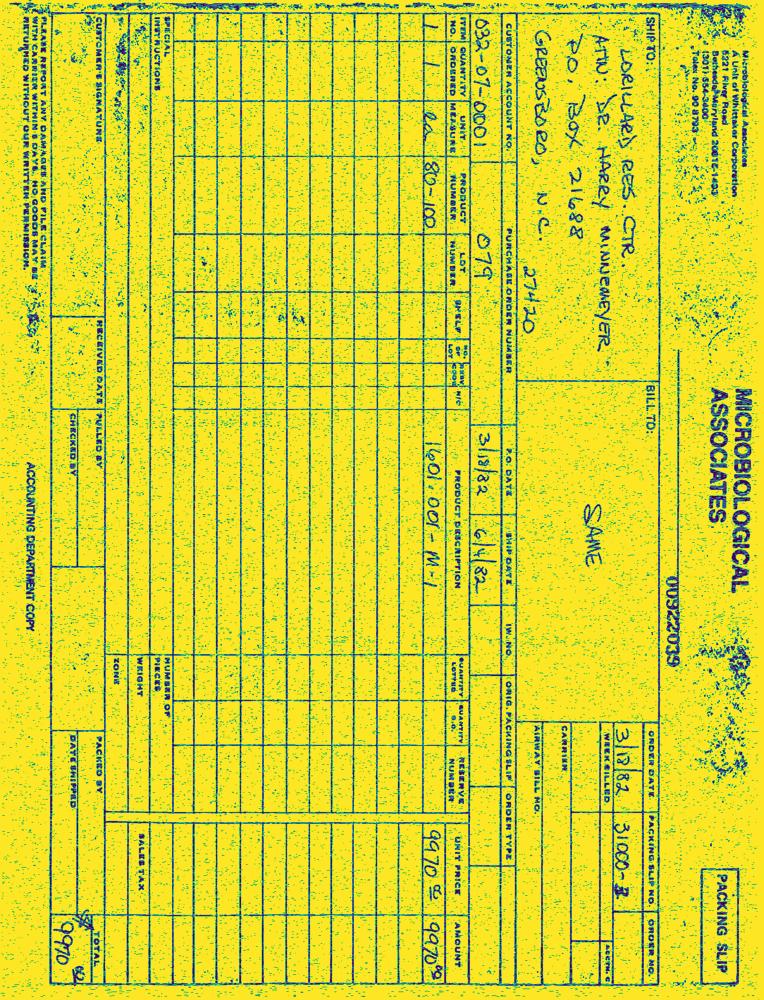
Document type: Invoice-Doc